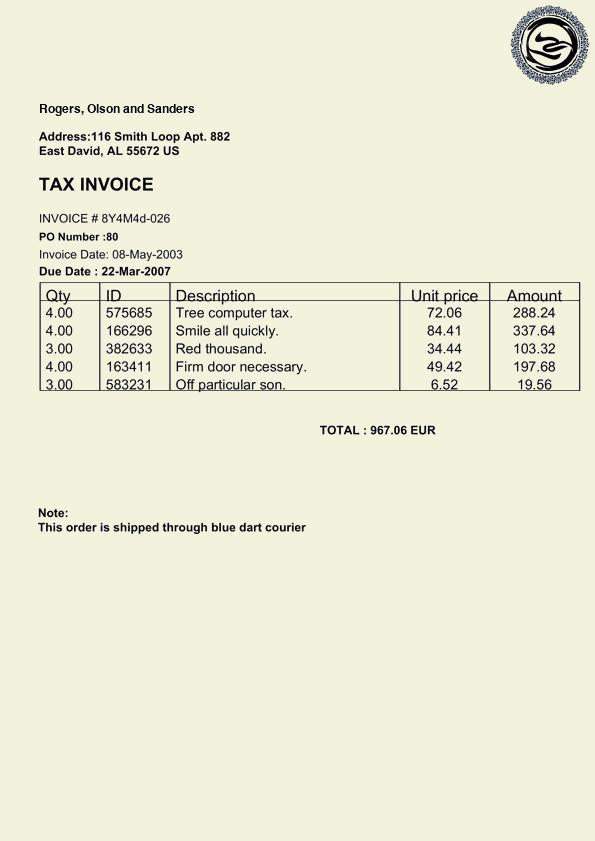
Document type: Invoice